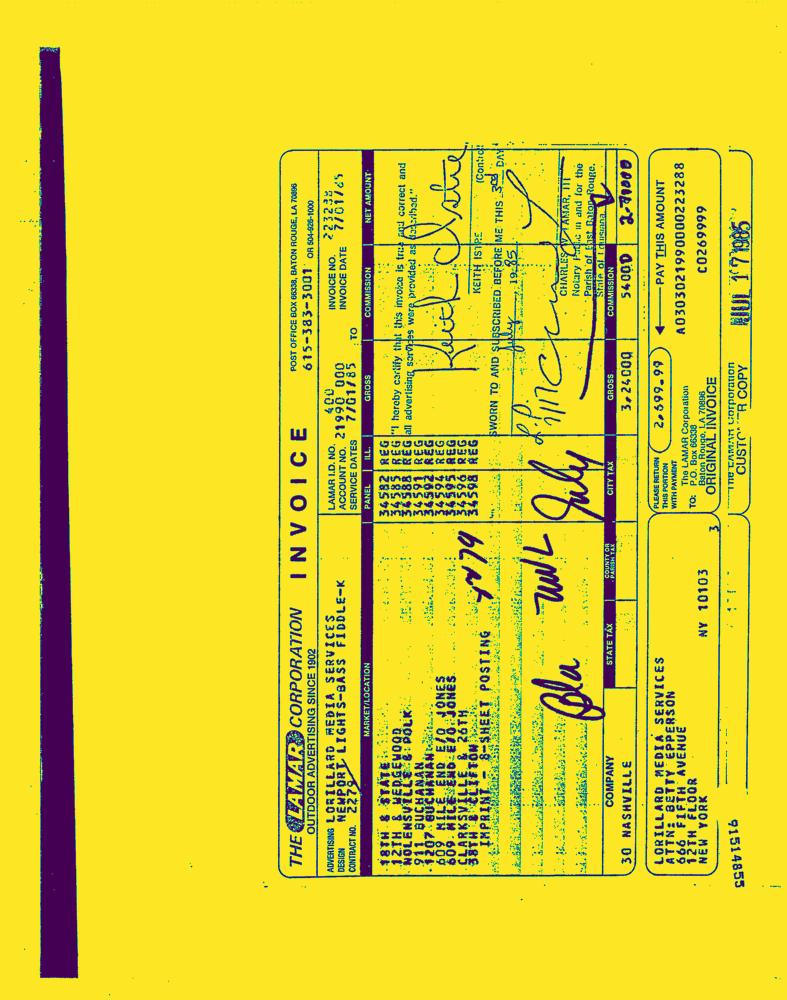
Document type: Invoice-Doc